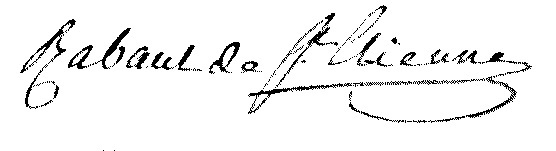
Signature of: jean paul rabaut saint étienne